Question: What is the filing due date as per the document?
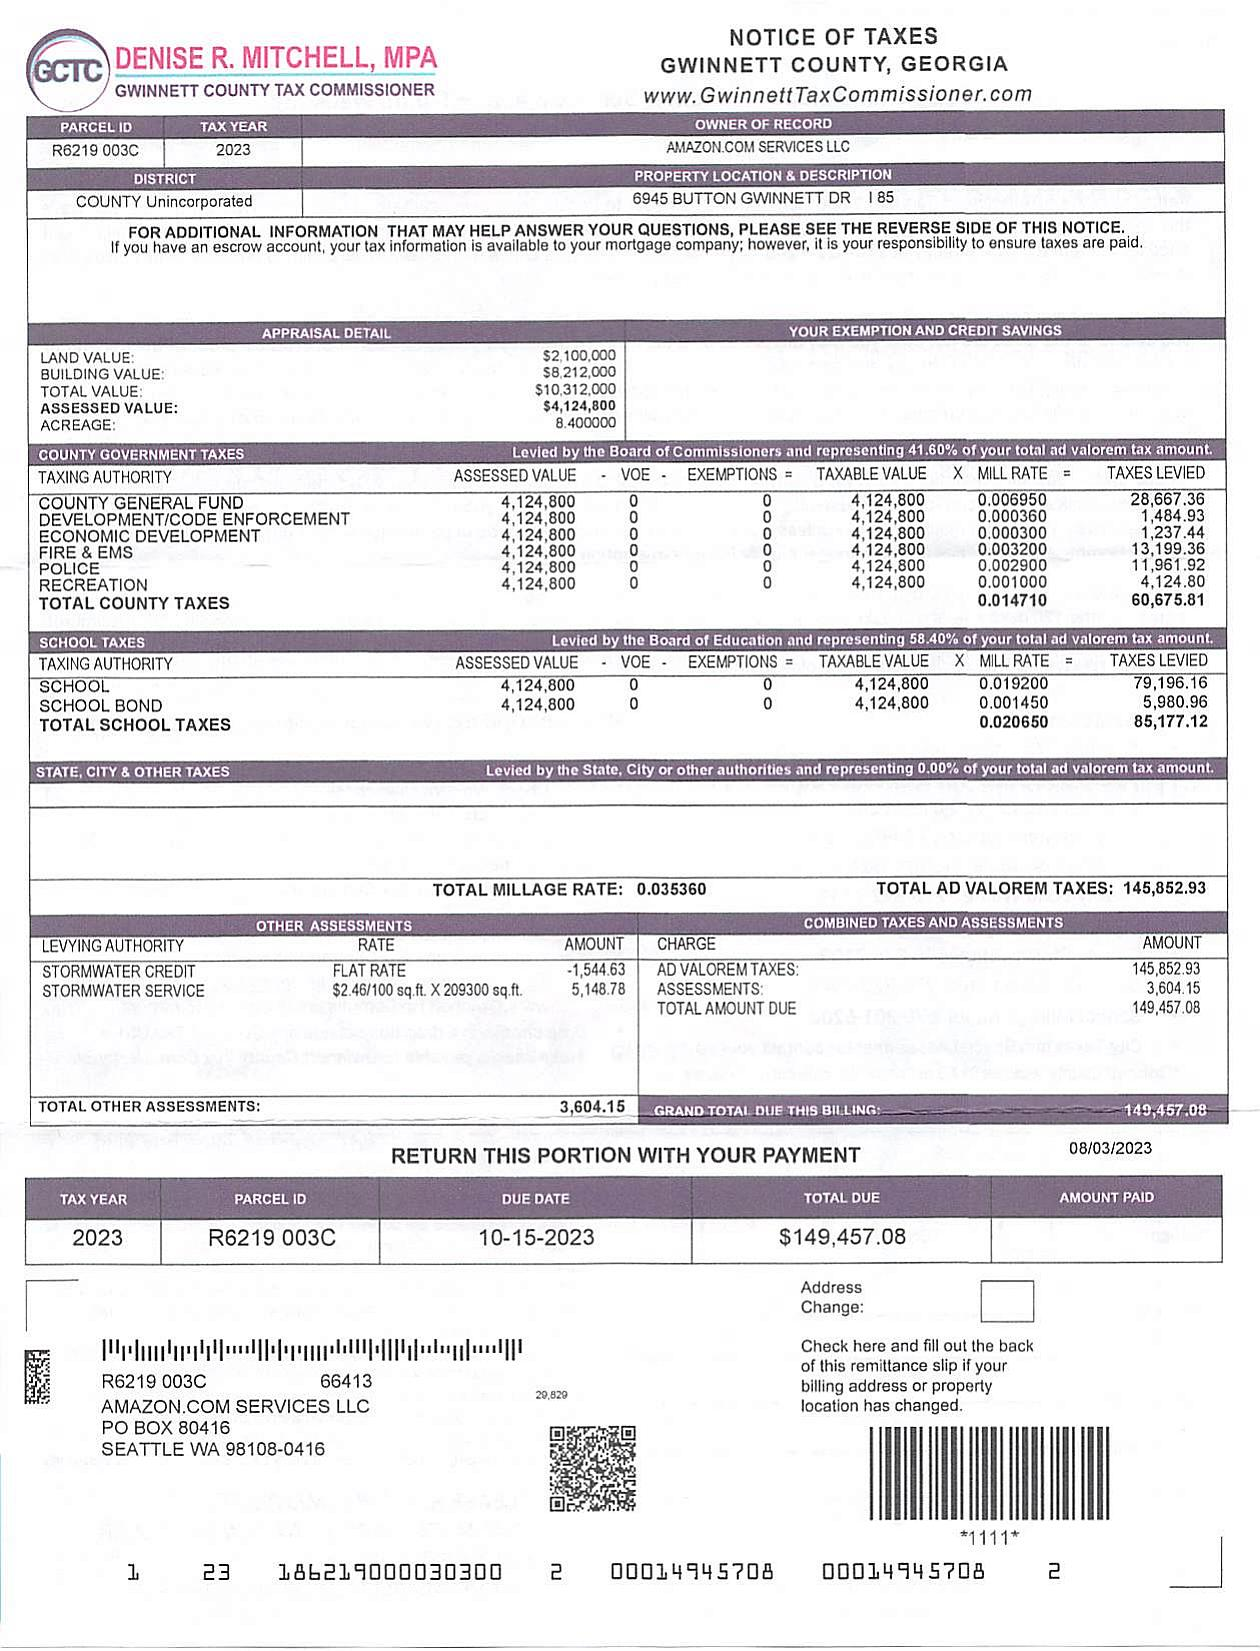
Answer: "10/15/23"